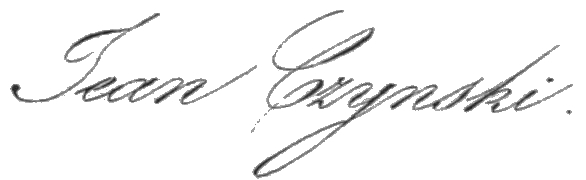
Signature of: jan czyński